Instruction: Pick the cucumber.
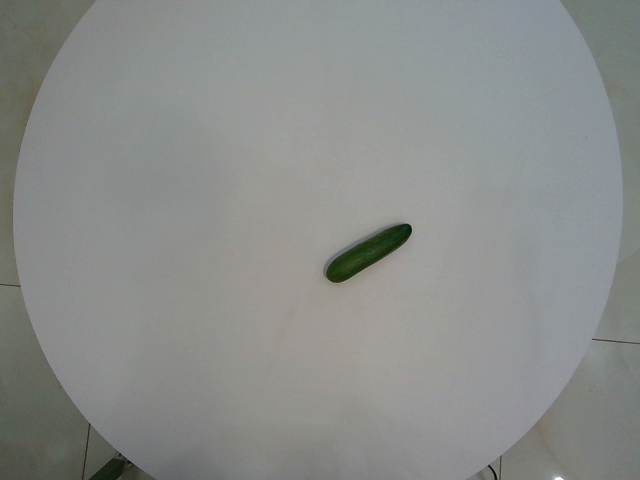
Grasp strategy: vertical